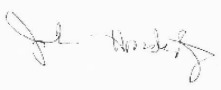
Signature of: jo ann hardesty